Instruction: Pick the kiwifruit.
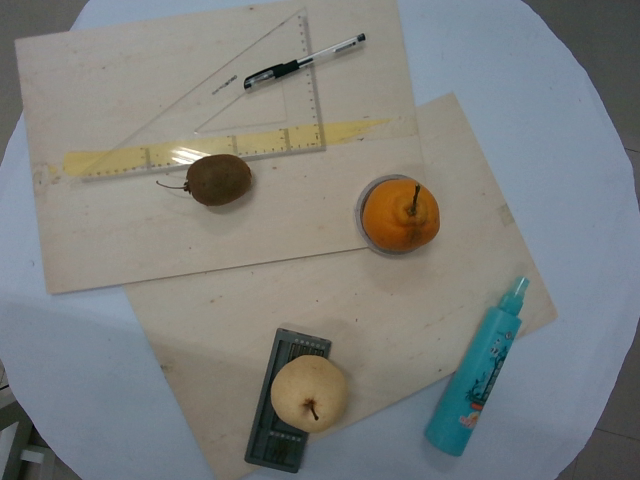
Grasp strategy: vertical